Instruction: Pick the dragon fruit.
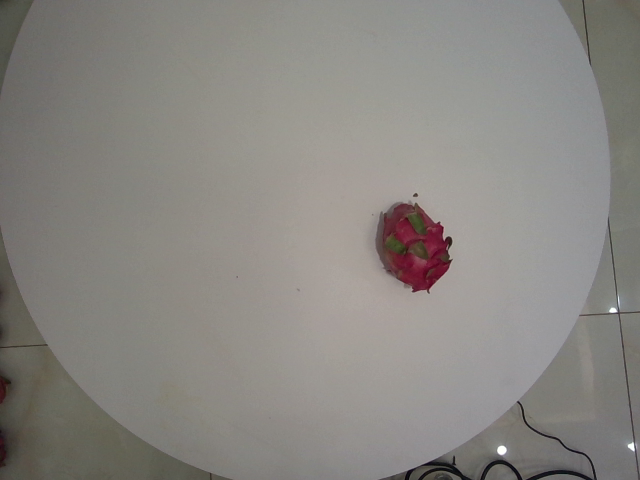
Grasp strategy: vertical